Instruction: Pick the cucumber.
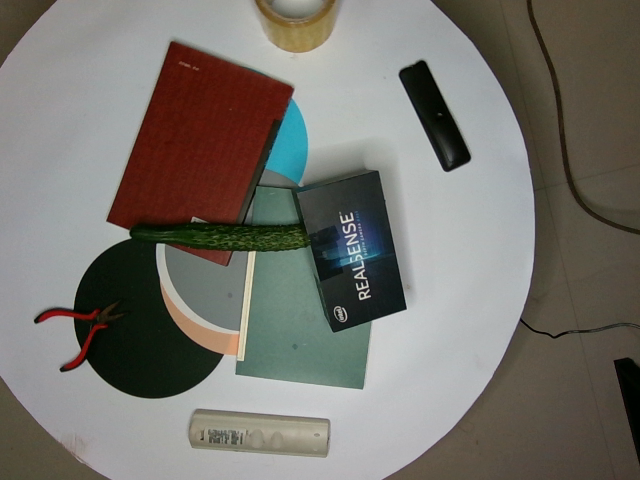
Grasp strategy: vertical